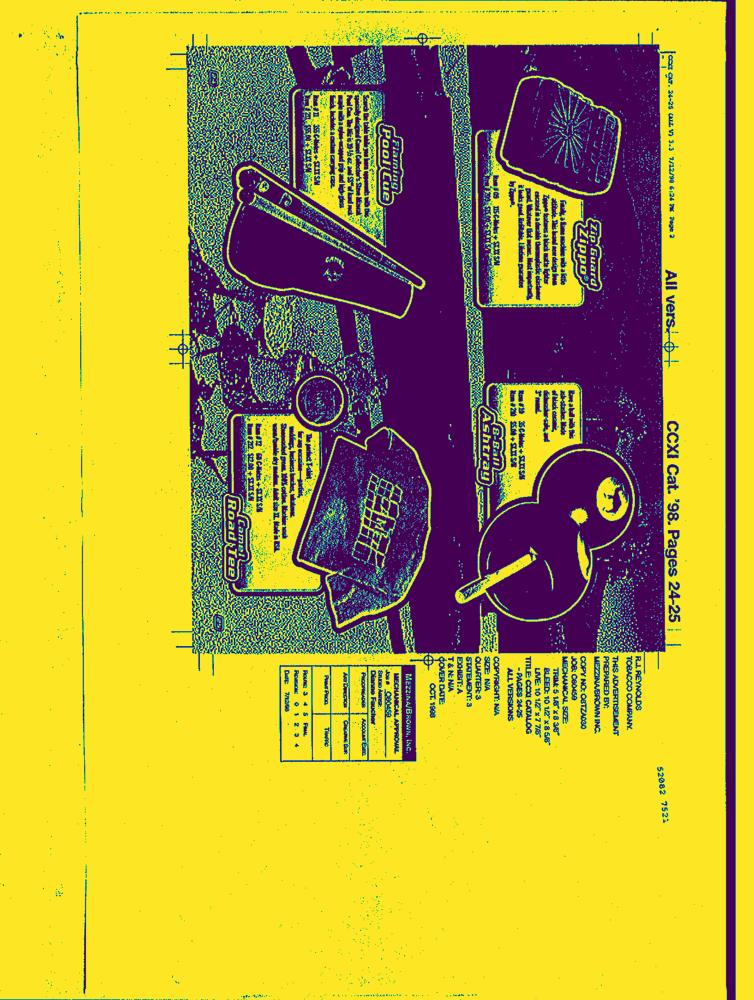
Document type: AD